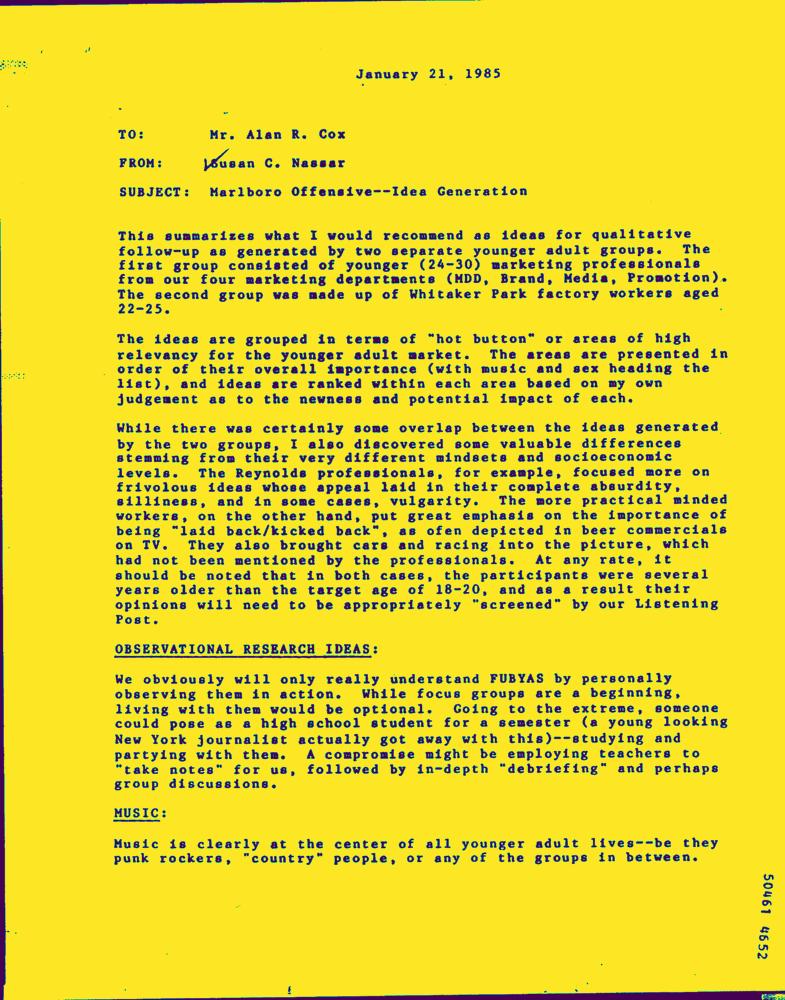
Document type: Letter-Doc